Question: What might the diagnosis be?
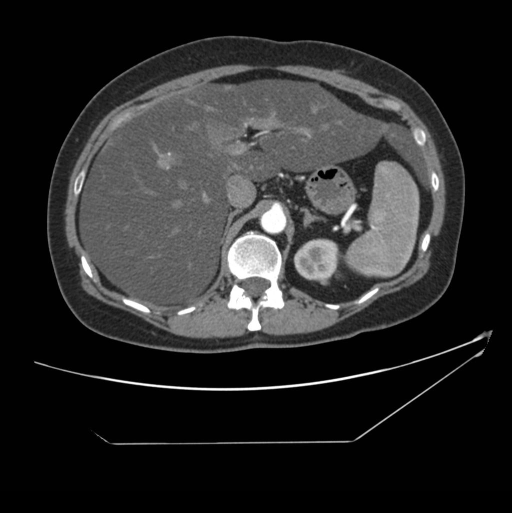
Answer: The possible diagnosis includes Hepatomegaly
1.	Metabolic/diffuse infiltration
• 	Fatty infiltration – EtOH, drugs, toxins, Guacher’s
• 	Carbohydrate – diabetes, glycogen storage disease
• 	Iron – hemochromatosis
• 	Amyloid - amyloidosis
2.	Tumor
3.	Cysts
4.	Inflammation/infection
5.	Vascular congestion

Nodular appearance
1.	focal fat infiltration/sparing
2.	hepatocellular carcinoma
3.	metastases.